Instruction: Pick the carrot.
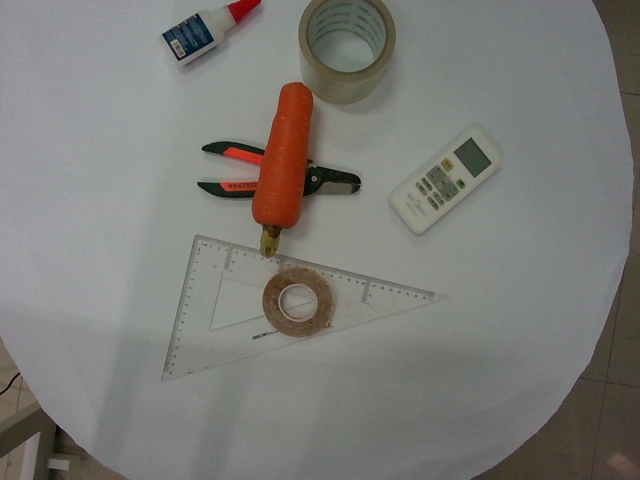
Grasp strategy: vertical